Question: Which state is mentioned in the document?
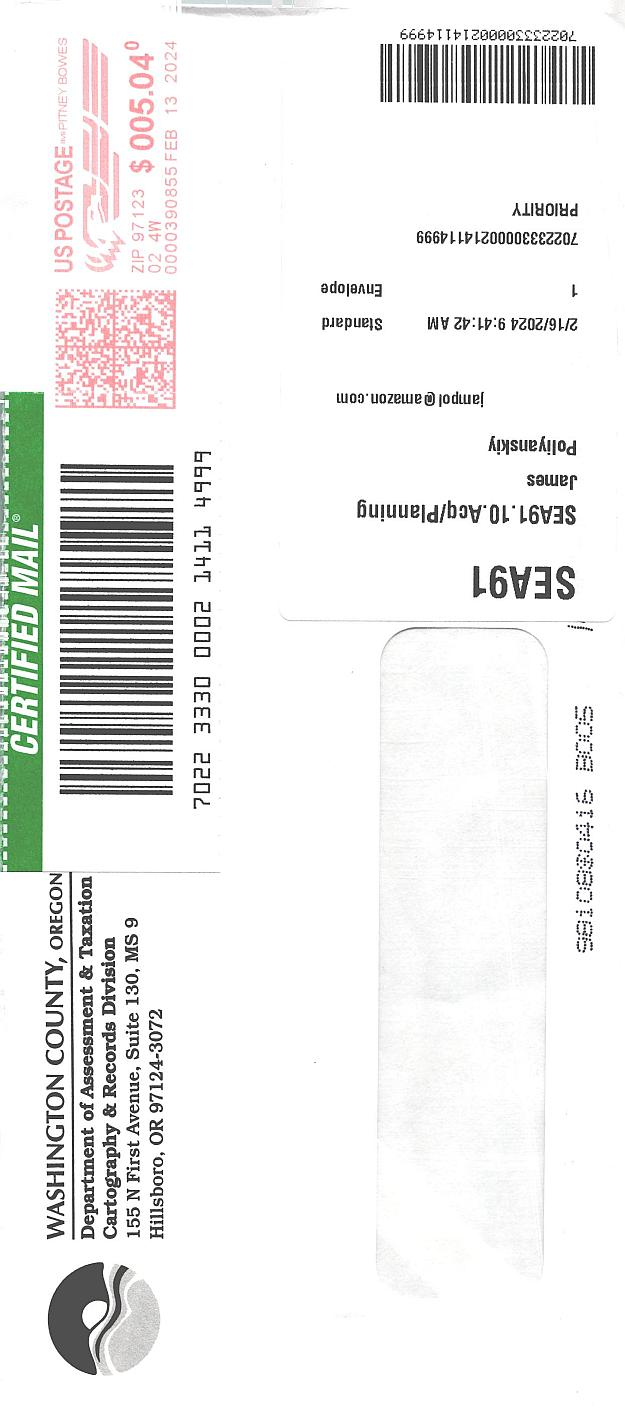
Answer: "Oregon"